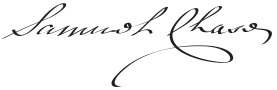
Signature of: samuel chase